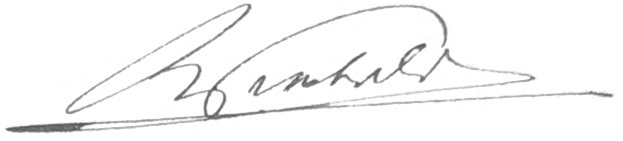
Signature of: rudolf trabold